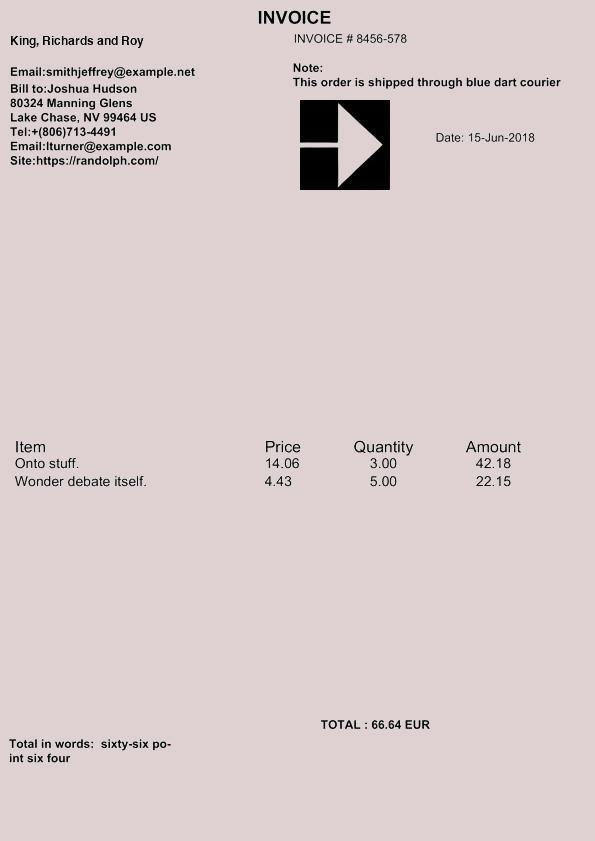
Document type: Invoice